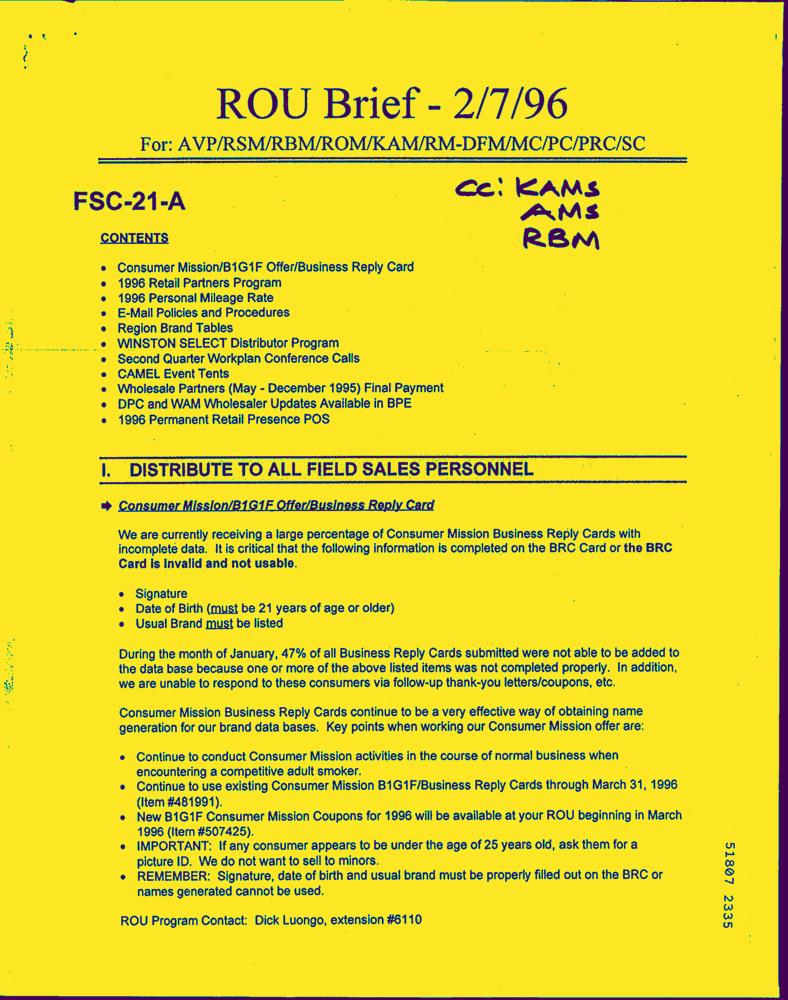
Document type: Letter-Doc